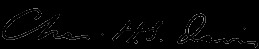
Signature of: charles henry stanley davis